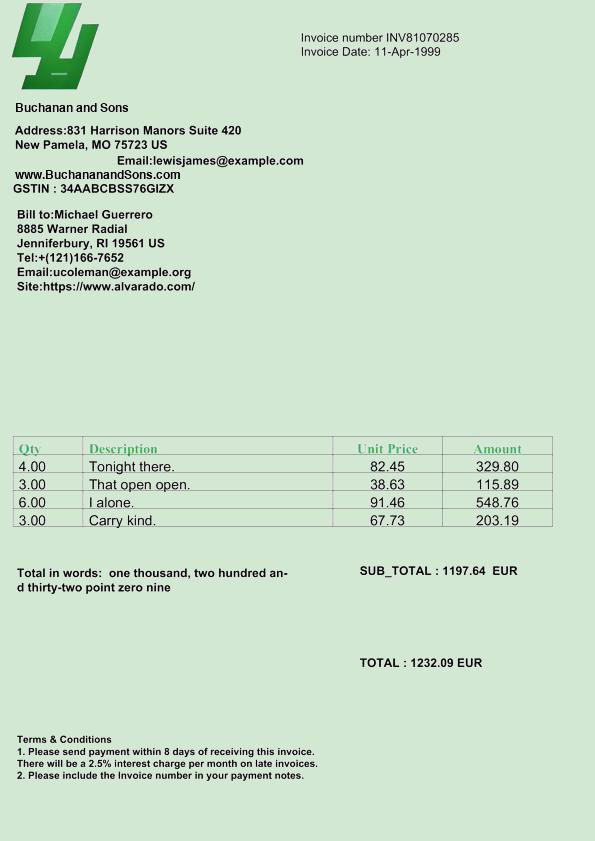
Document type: Invoice